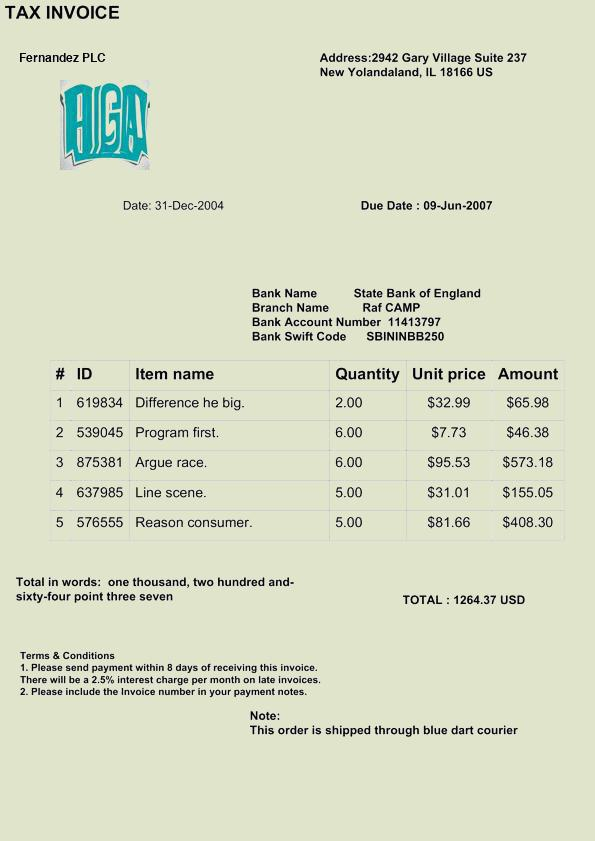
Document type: Invoice